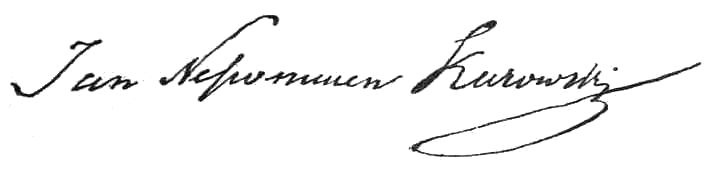
Signature of: jan nepomucen kurowski